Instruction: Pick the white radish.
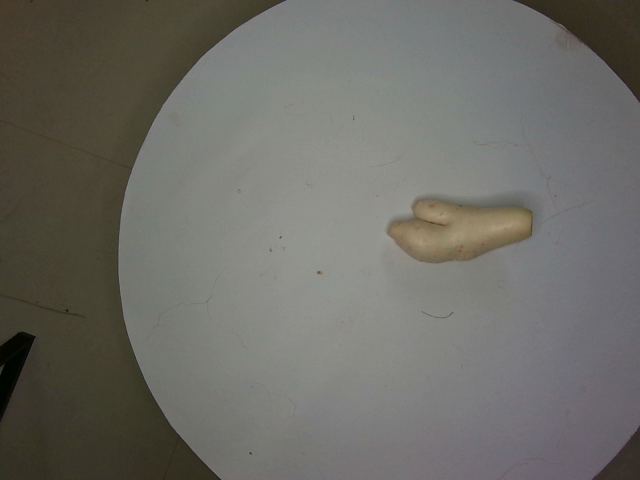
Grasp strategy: vertical